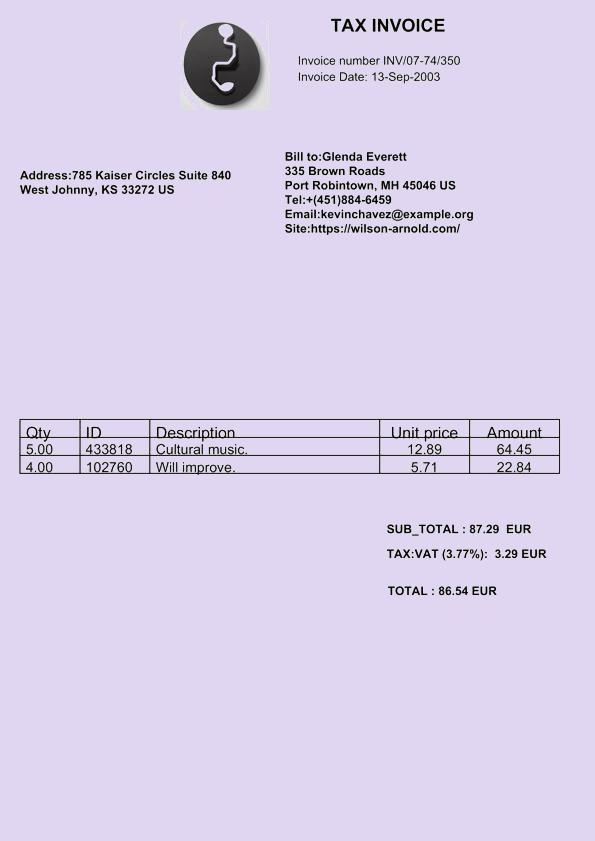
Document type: Invoice